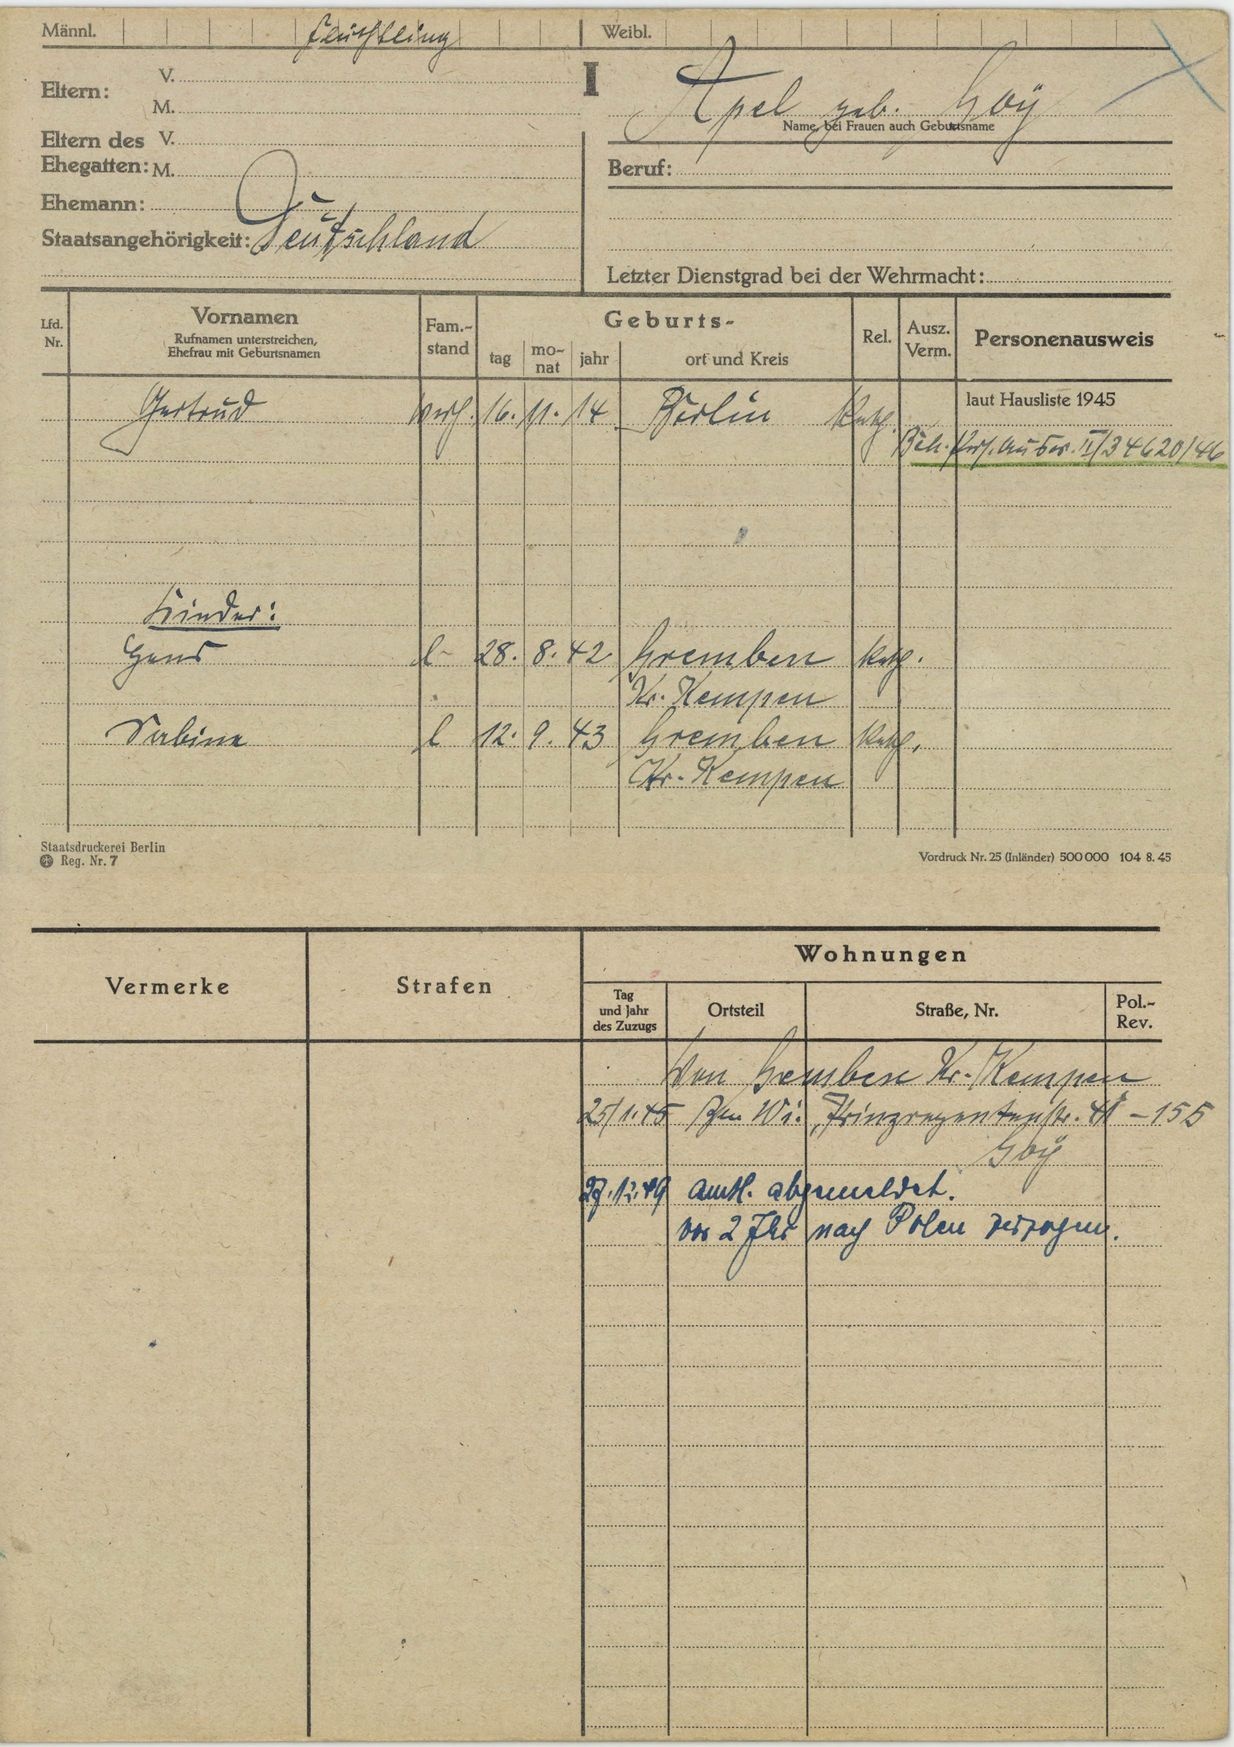
Apel geb. Hoy